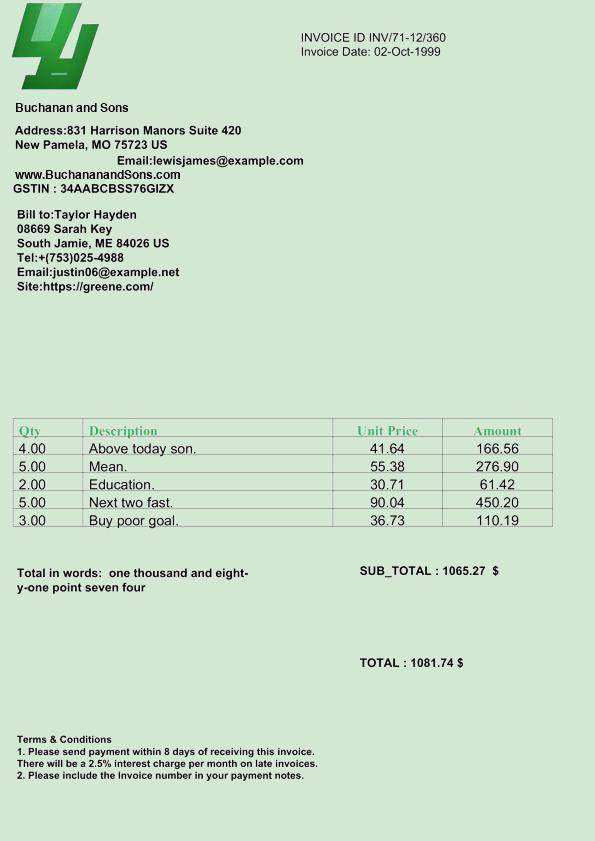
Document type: Invoice